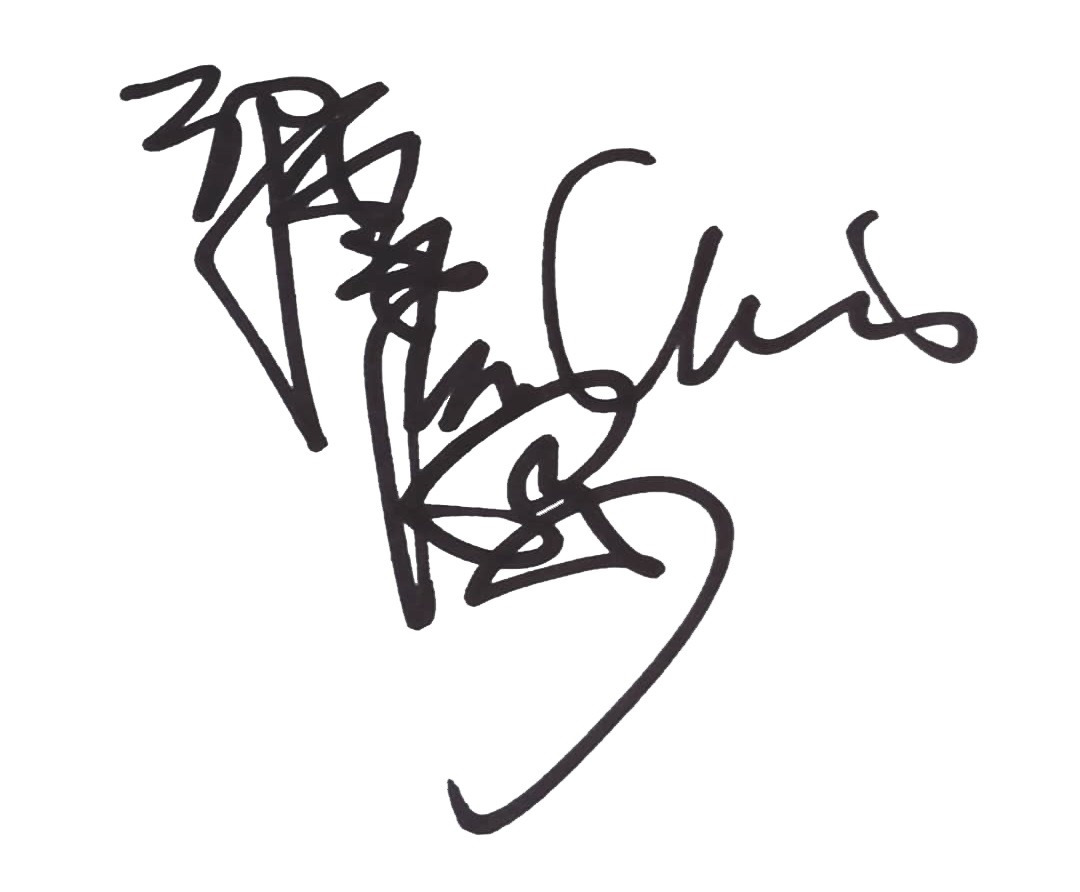
Signature of: chris leung